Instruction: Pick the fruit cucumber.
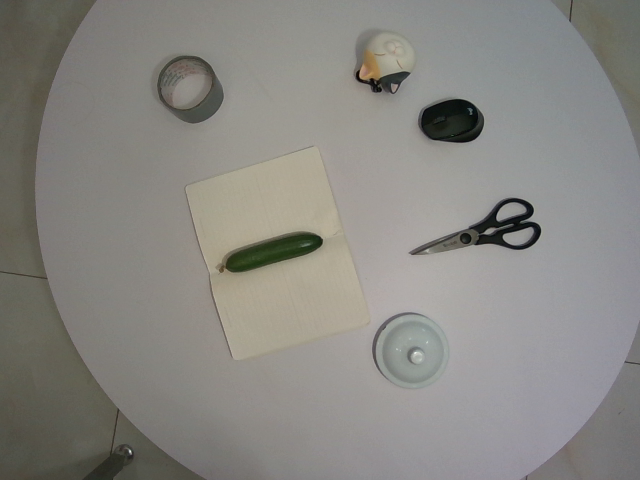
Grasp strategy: vertical